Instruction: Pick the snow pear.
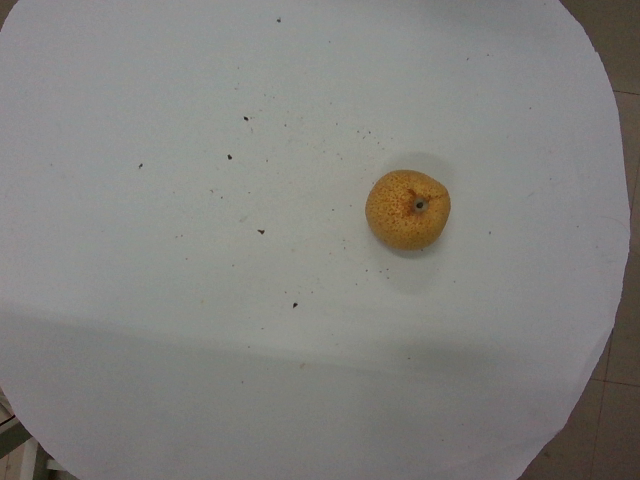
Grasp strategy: vertical